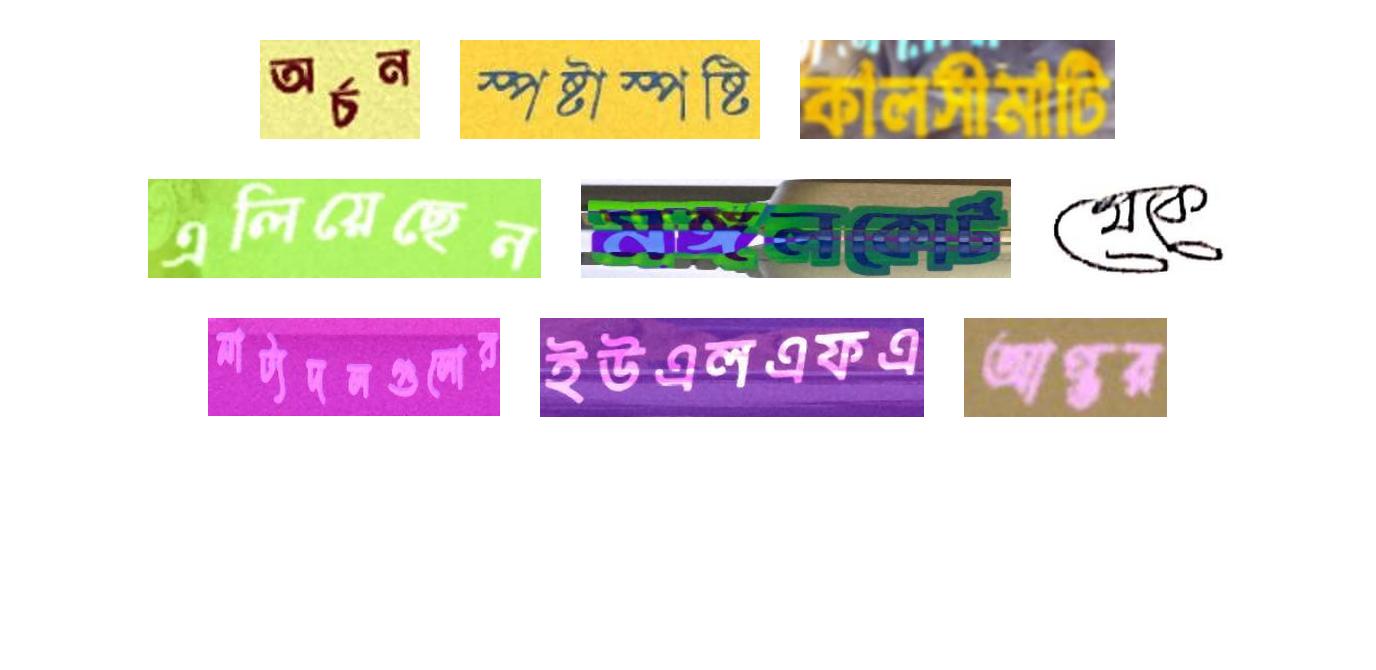
অর্চন স্পষ্টাস্পষ্টি কালসীমাটি
এলিয়েছেন মঙ্গলকোর্ট থেকে
নাট্যদলগুলোর ইউএলএফএ আপ্তর